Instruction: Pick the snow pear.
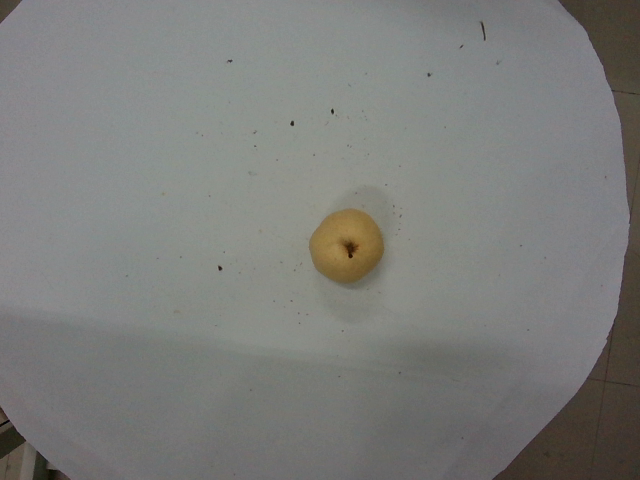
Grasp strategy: vertical